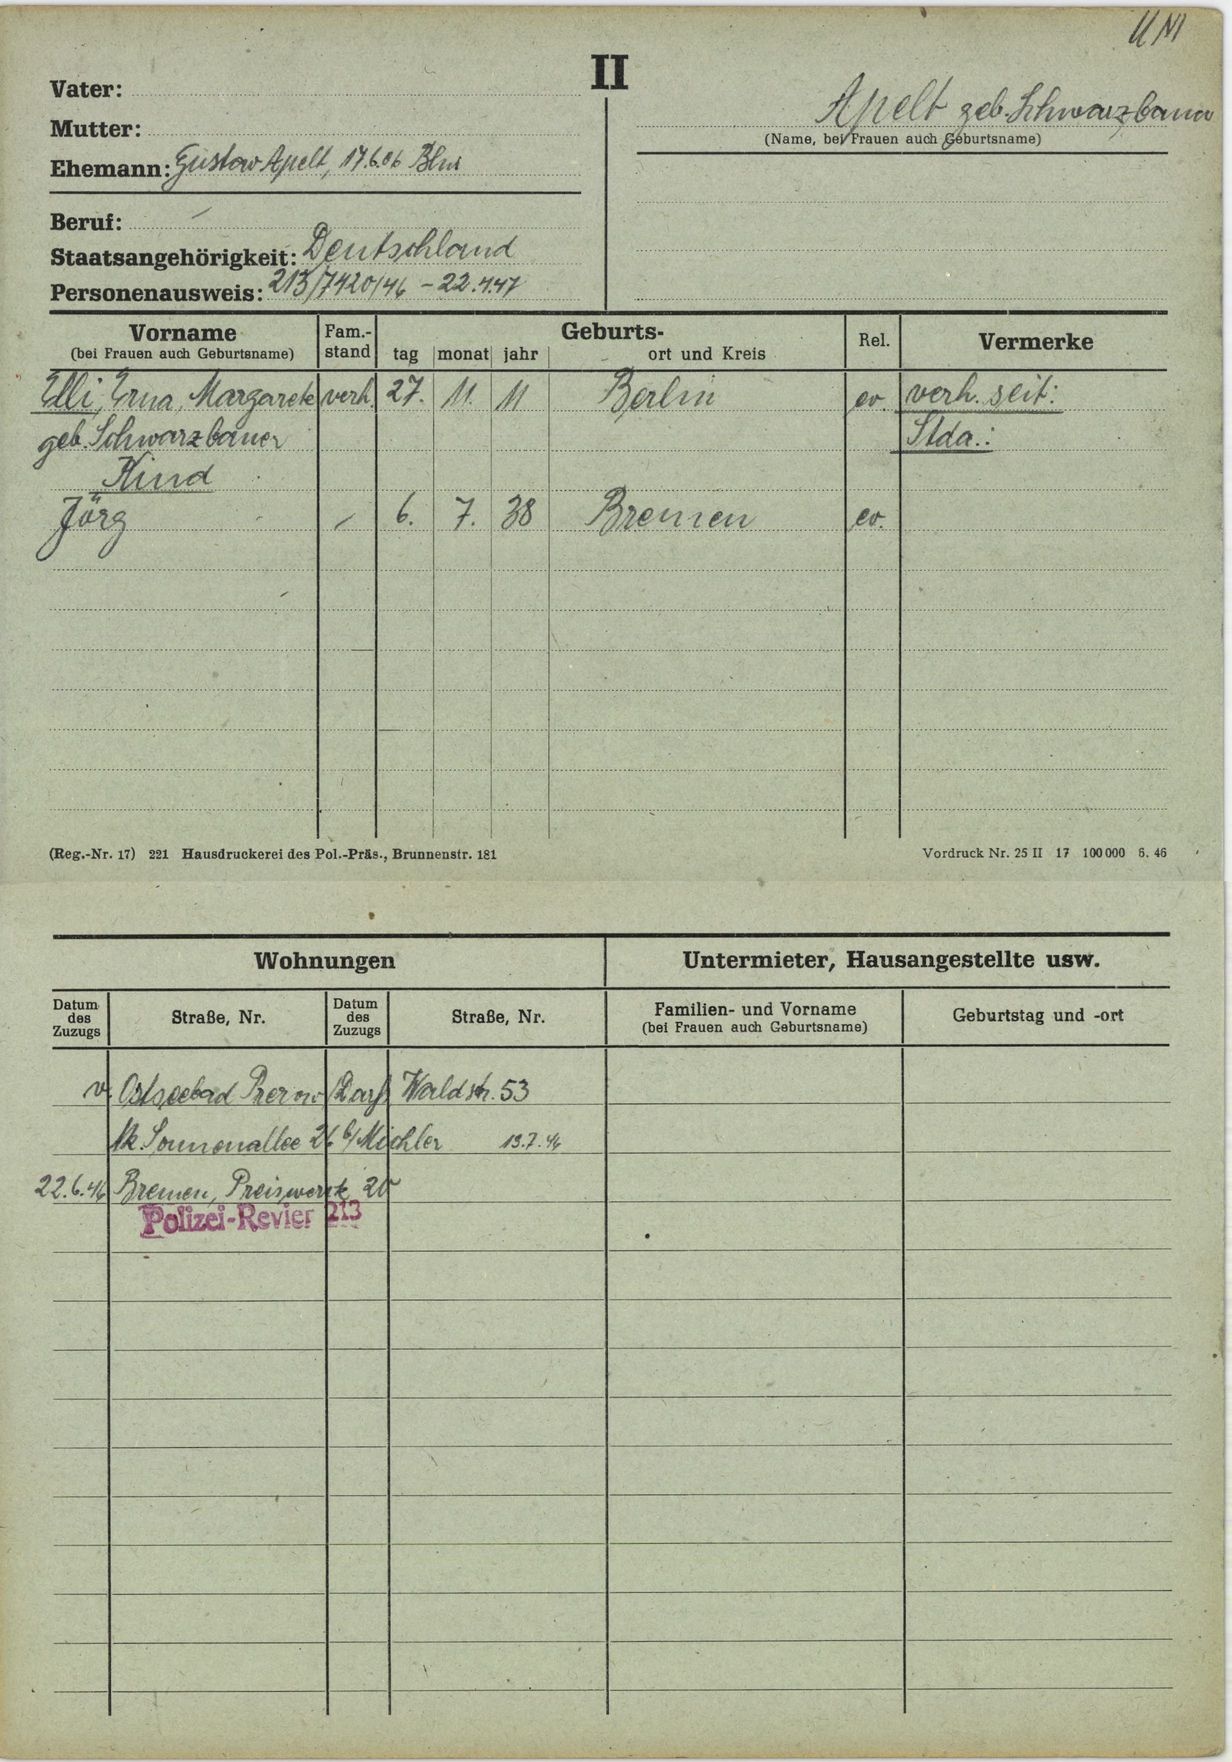
Apelt geb. Schwarzbauer